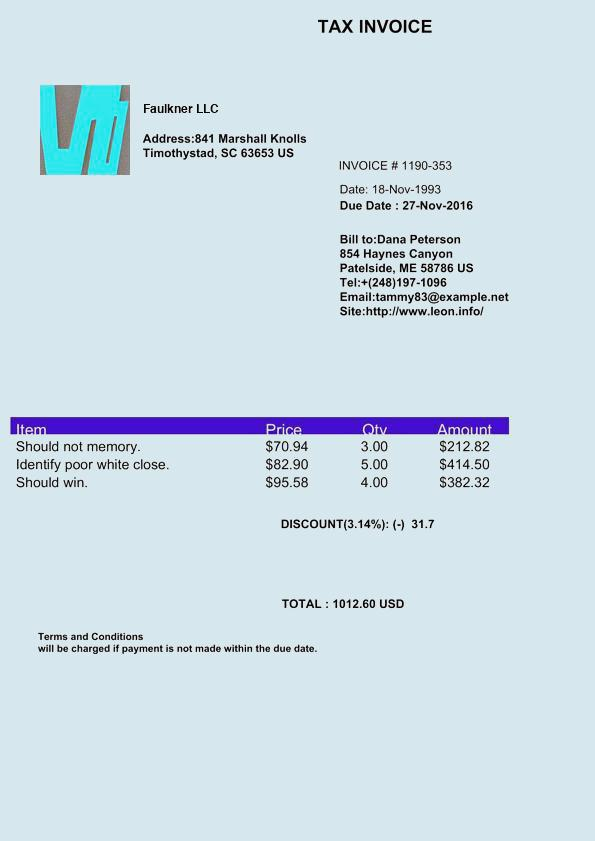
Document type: Invoice